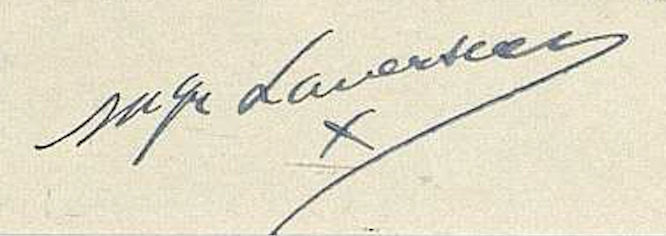
Signature of: maurice laverseyn